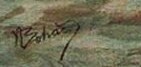
Signature of: alois boháč